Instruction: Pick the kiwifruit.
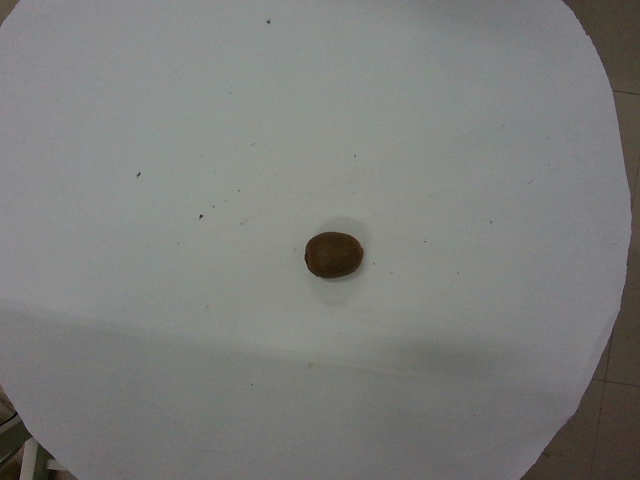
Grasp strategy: vertical